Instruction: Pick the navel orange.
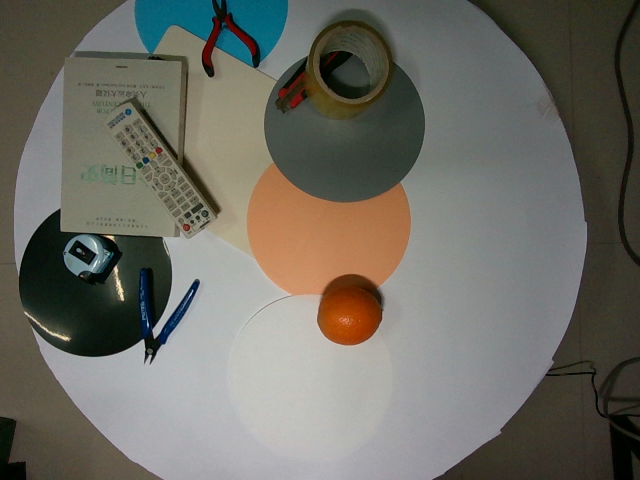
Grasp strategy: vertical